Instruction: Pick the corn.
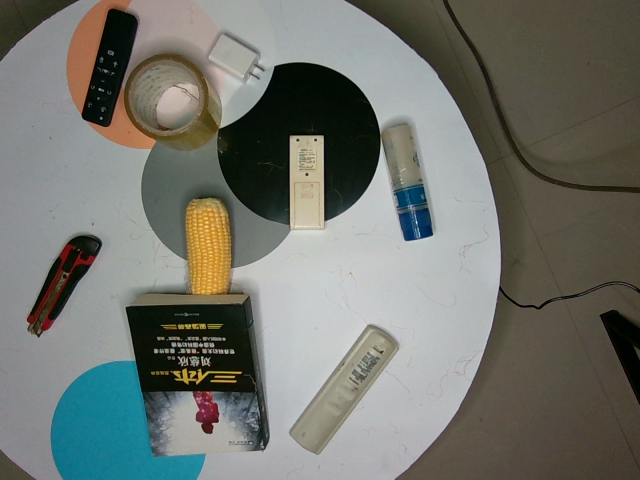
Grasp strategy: vertical